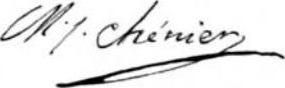
Signature of: marie joseph chénier